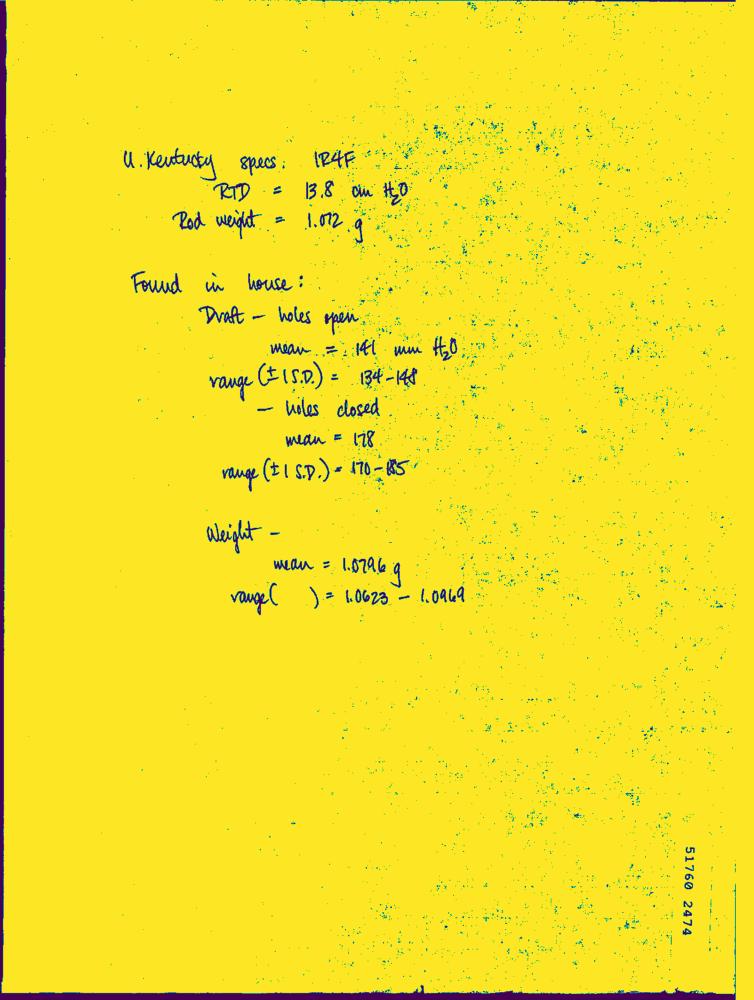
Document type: Hand-Written